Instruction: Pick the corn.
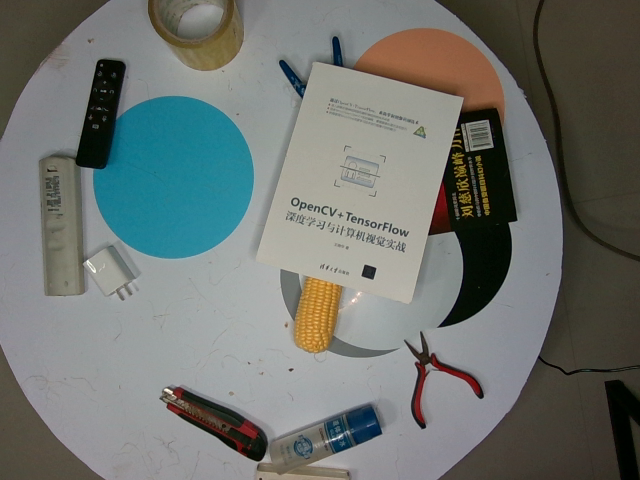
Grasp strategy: vertical